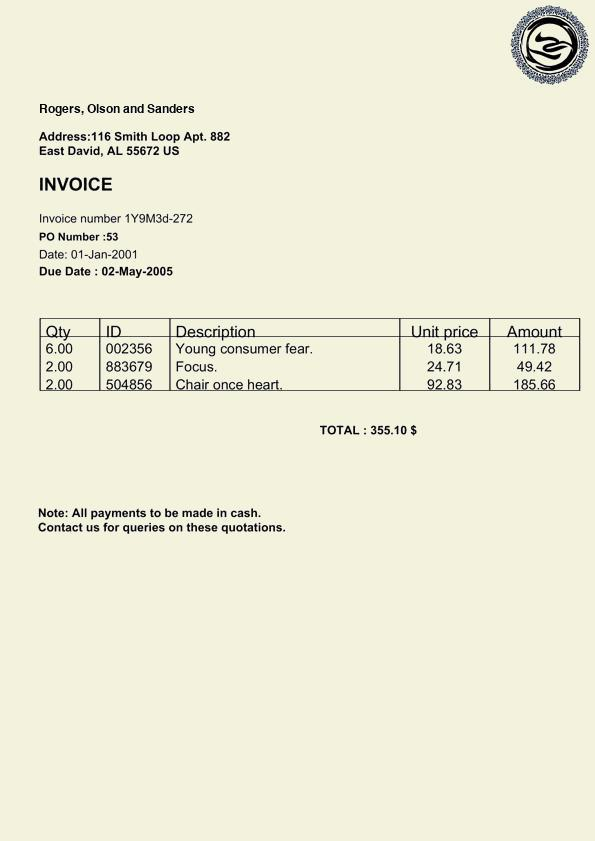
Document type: Invoice